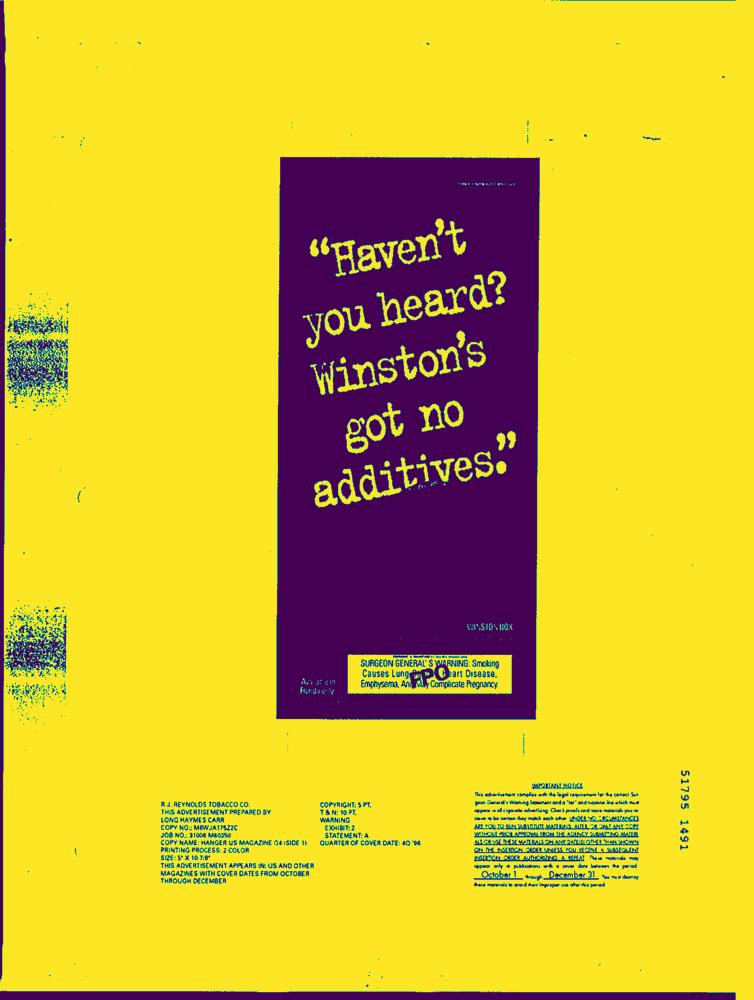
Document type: AD